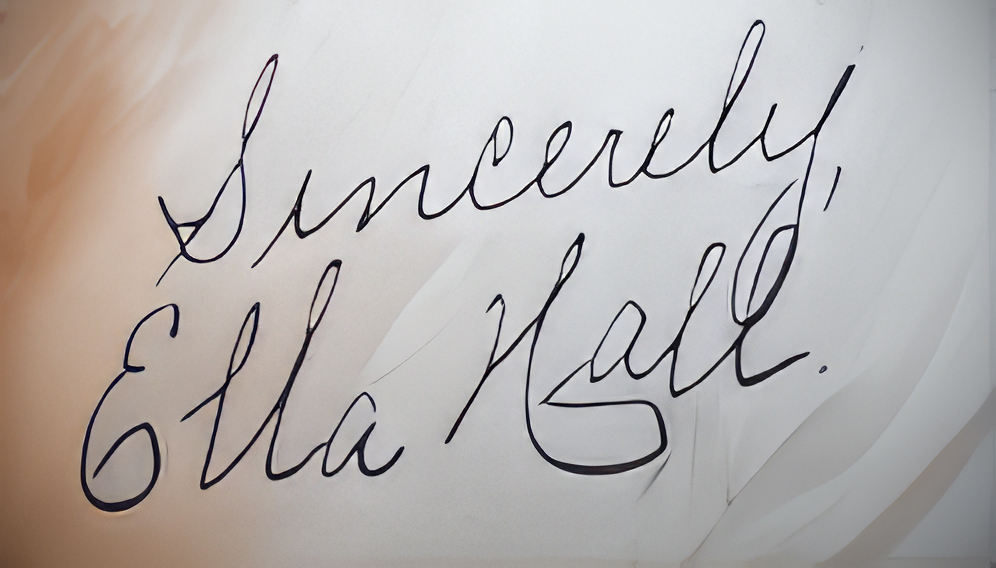
Signature of: ella hall